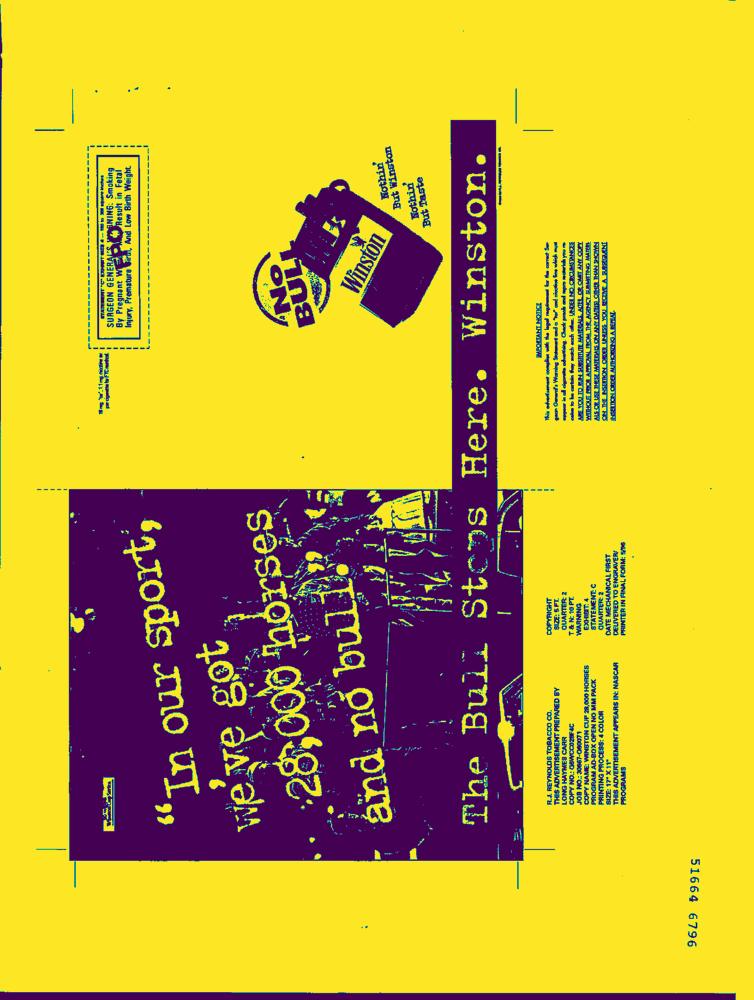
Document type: AD